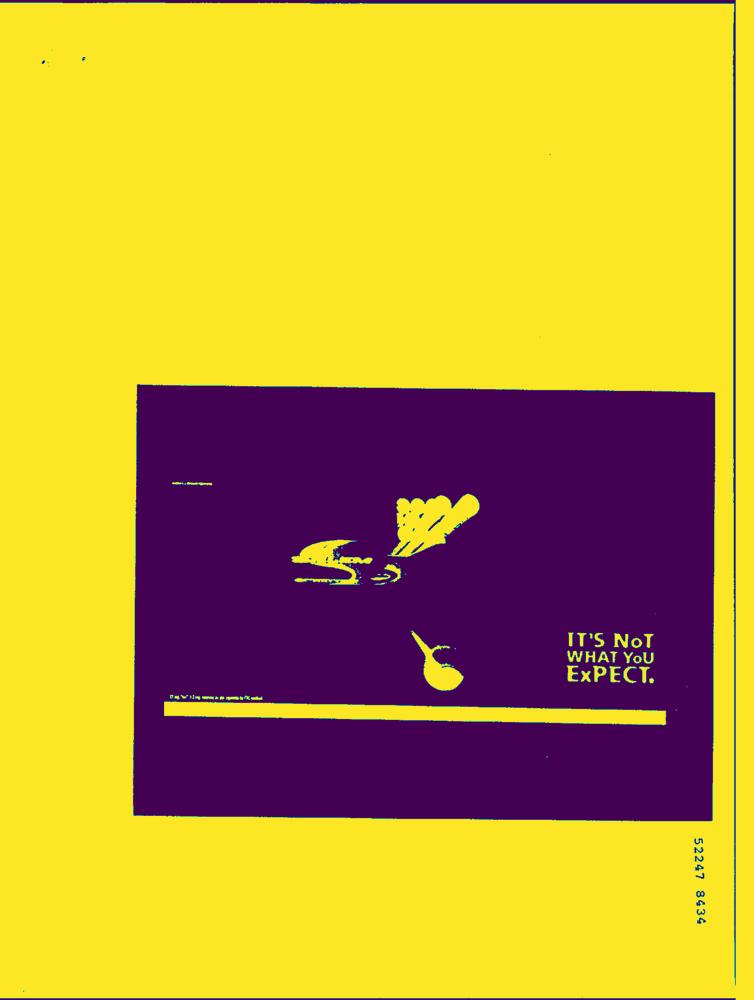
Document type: AD